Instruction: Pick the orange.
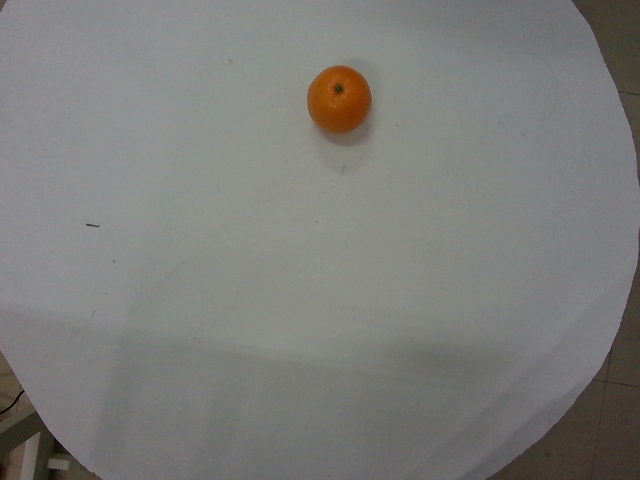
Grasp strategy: vertical